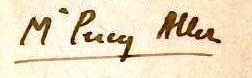
Signature of: percy allen